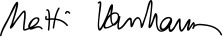
Signature of: matti vanhanen